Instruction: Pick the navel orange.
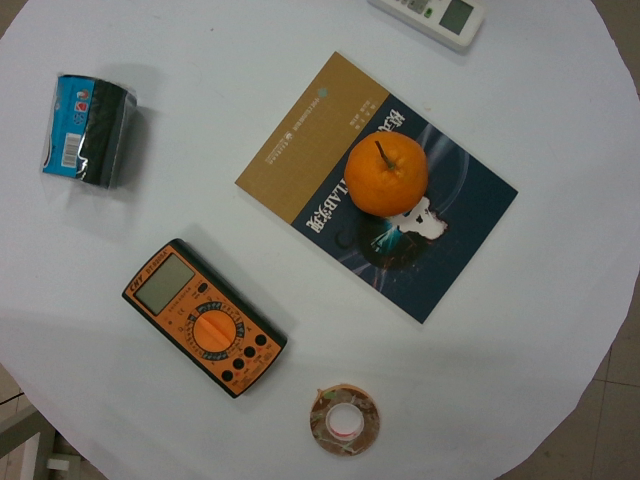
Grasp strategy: vertical